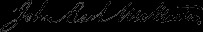
Signature of: john bach mcmaster